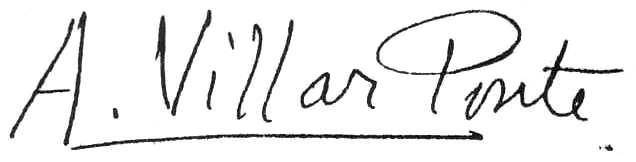
Signature of: antonio villar ponte